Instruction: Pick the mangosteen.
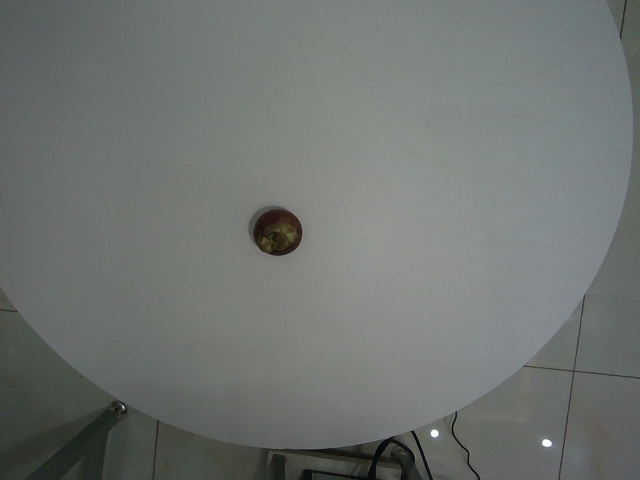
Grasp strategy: vertical